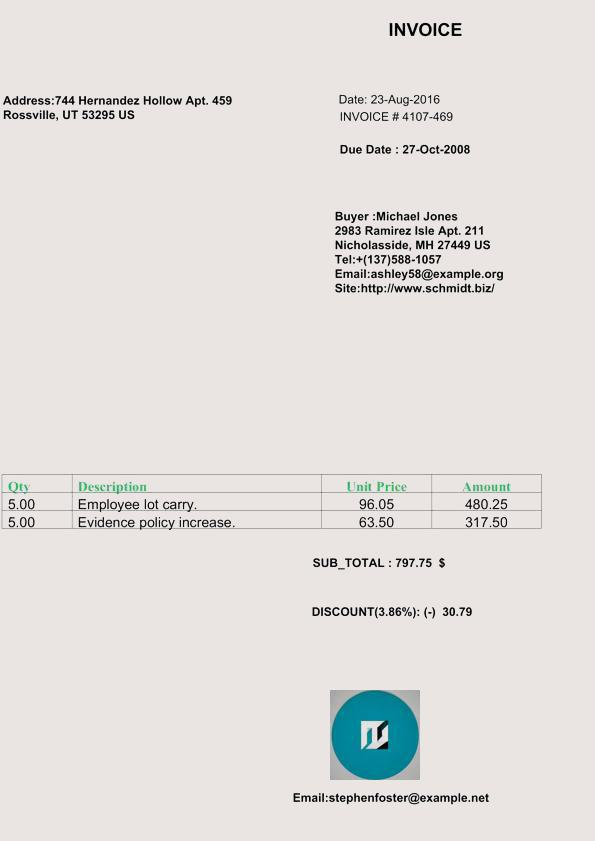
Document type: Invoice